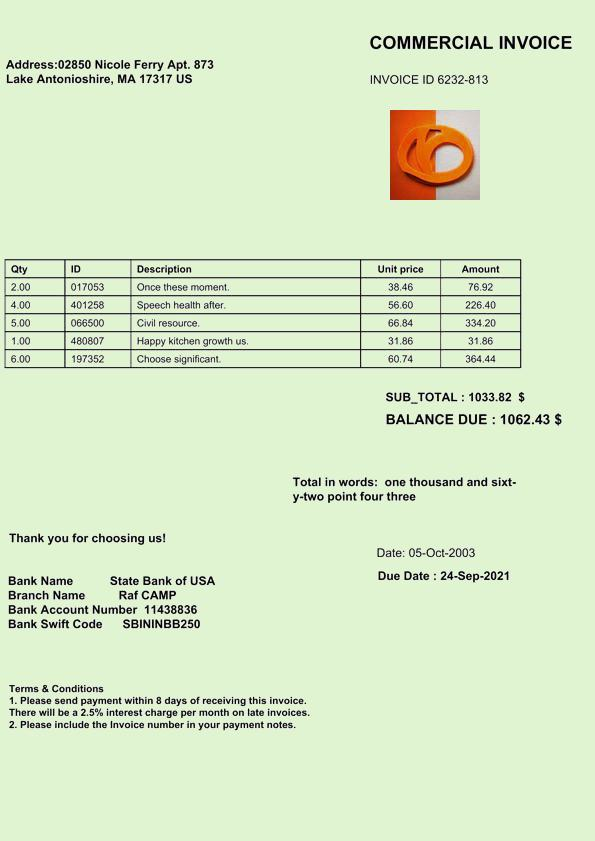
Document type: Invoice